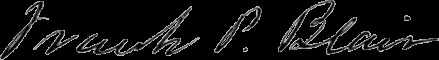
Signature of: francis preston blair jr